Question: What is the suspected problem?
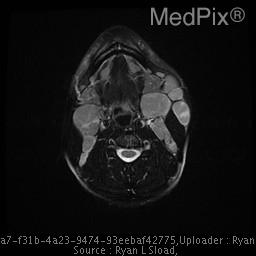
Answer: The findings suggest Significant bilateral neck adenopathy. Confluent left parotid and periparotid nodal mass with largest single node measuring 2.7cm x 1.9cm.  Numerous other left level II and III nodes with largest measuring 3.6cm x 2.1cm.  Mediastinal and bihilar adenopathy.. Axial view demonstrating per-mandibular burden of enlarged lymph nodes.. The patient might have a history of 32 year old woman with a 2 year history of slowly growing lump on neck along and progressive shortness of breath.  No history of fevers, weight loss or recent illness.  Patient had recently undergone dental procedure around time the lump was first noted..